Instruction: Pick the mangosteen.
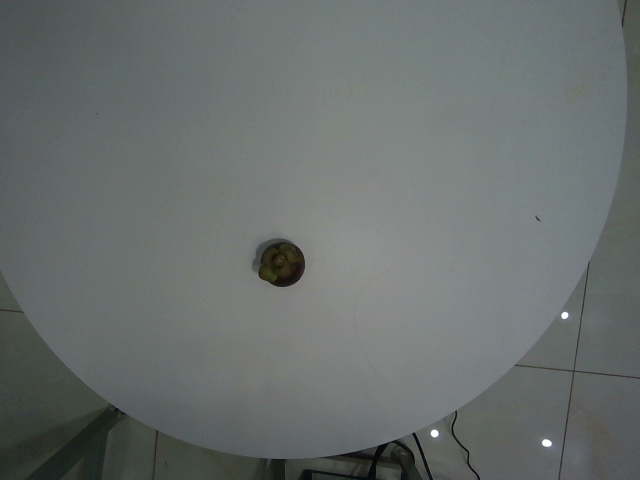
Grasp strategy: vertical